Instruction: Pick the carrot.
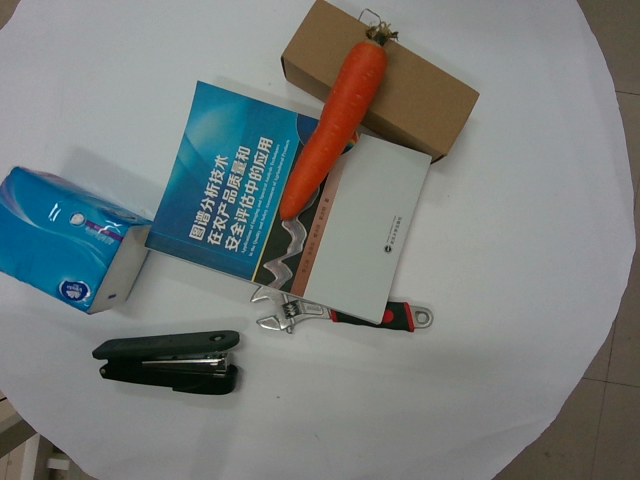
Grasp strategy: vertical